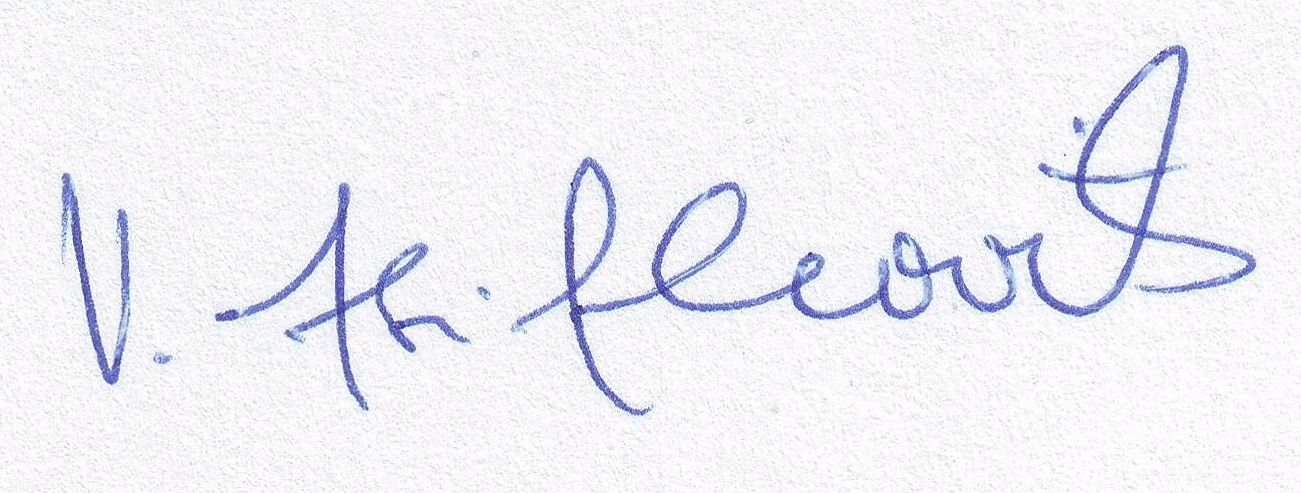
Signature of: valentin zsifkovits